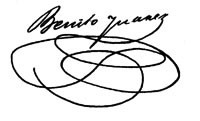
Signature of: benito juárez